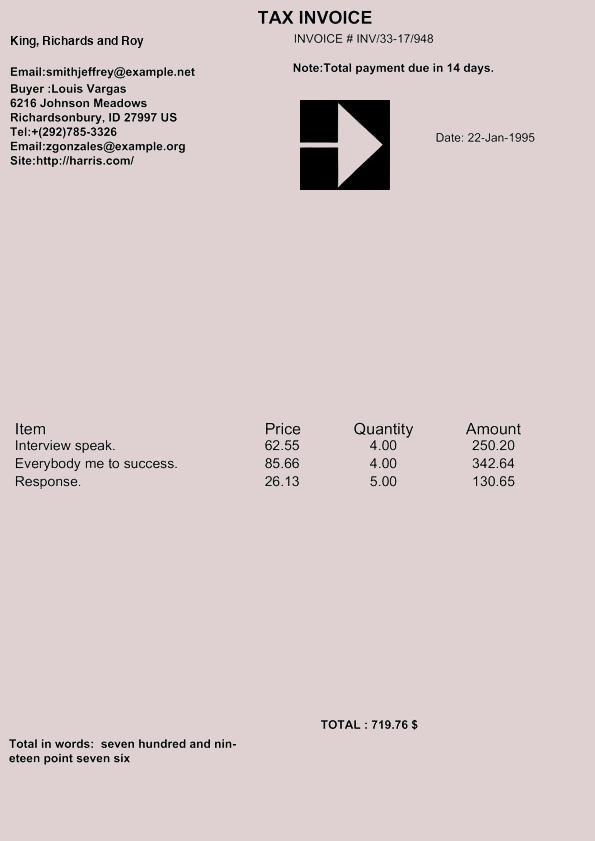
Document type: Invoice